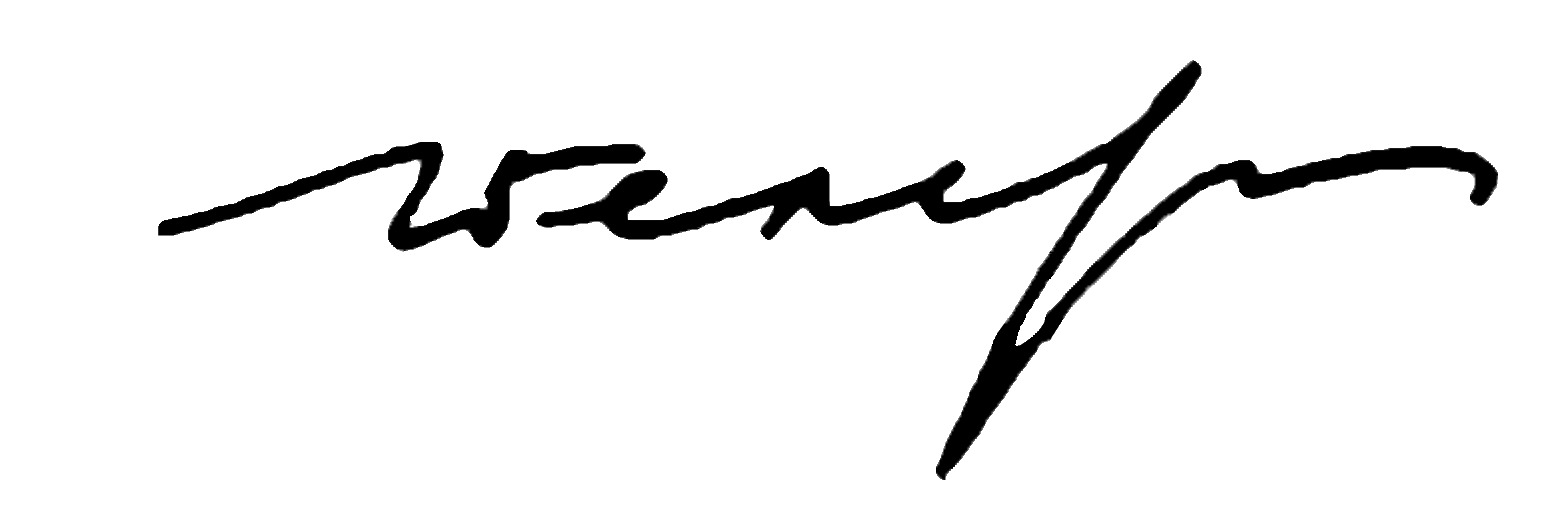
Signature of: q12286478